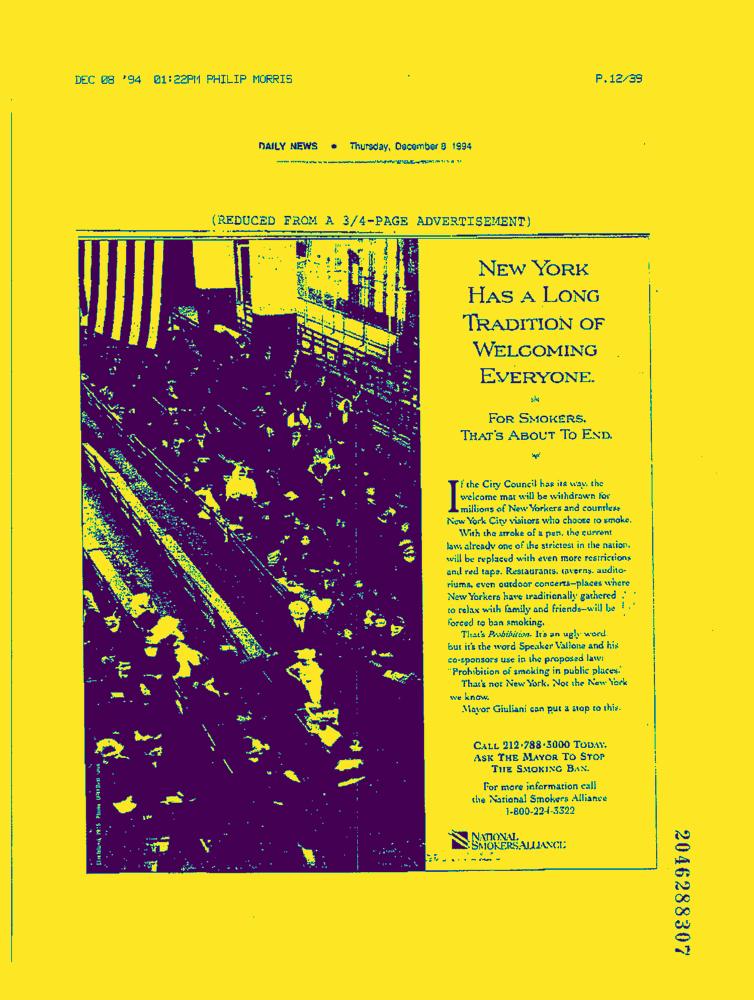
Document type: News-Article